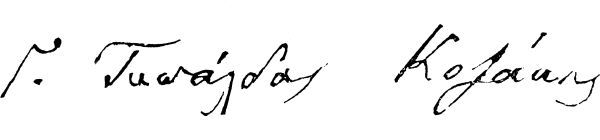
Signature of: georgios typaldos kozakis